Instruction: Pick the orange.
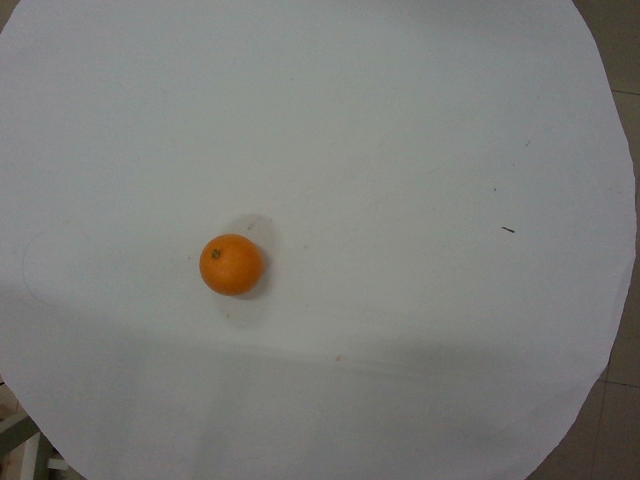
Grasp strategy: vertical